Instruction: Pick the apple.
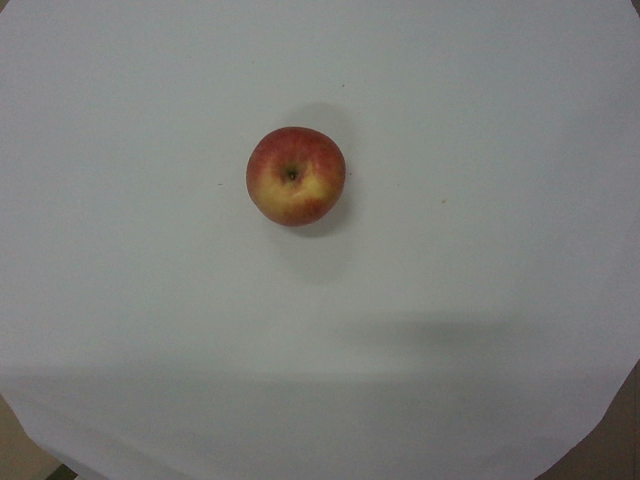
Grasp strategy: vertical